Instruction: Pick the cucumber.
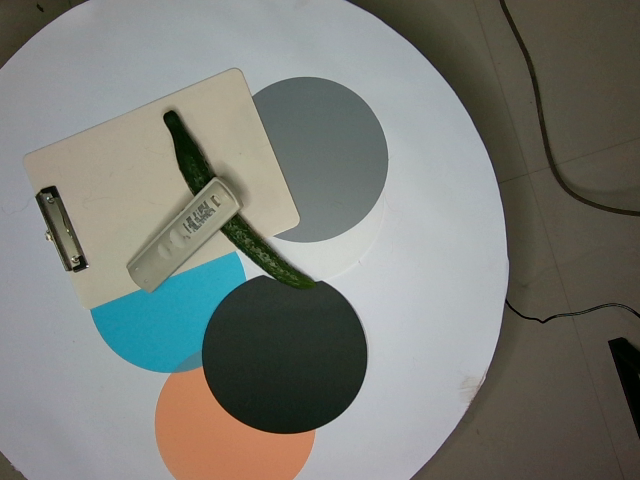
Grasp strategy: vertical